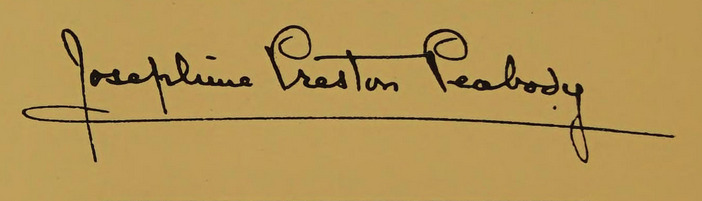
Signature of: josephine preston peabody